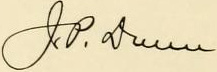
Signature of: jacob piatt dunn